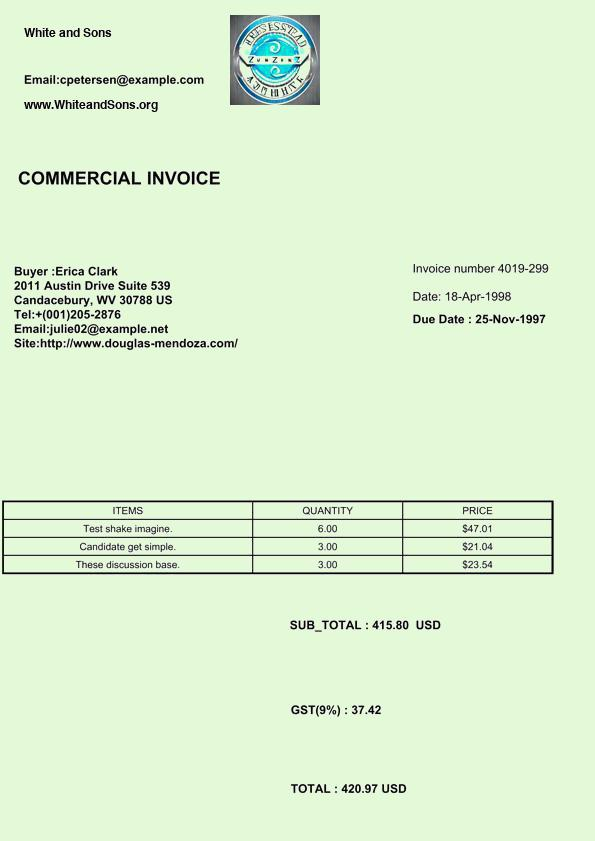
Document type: Invoice